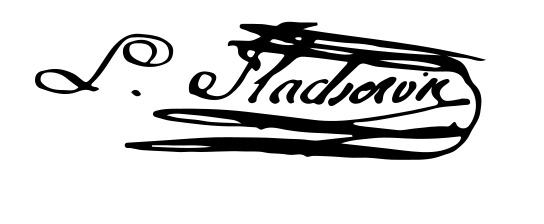
Signature of: louis cécile flacheron